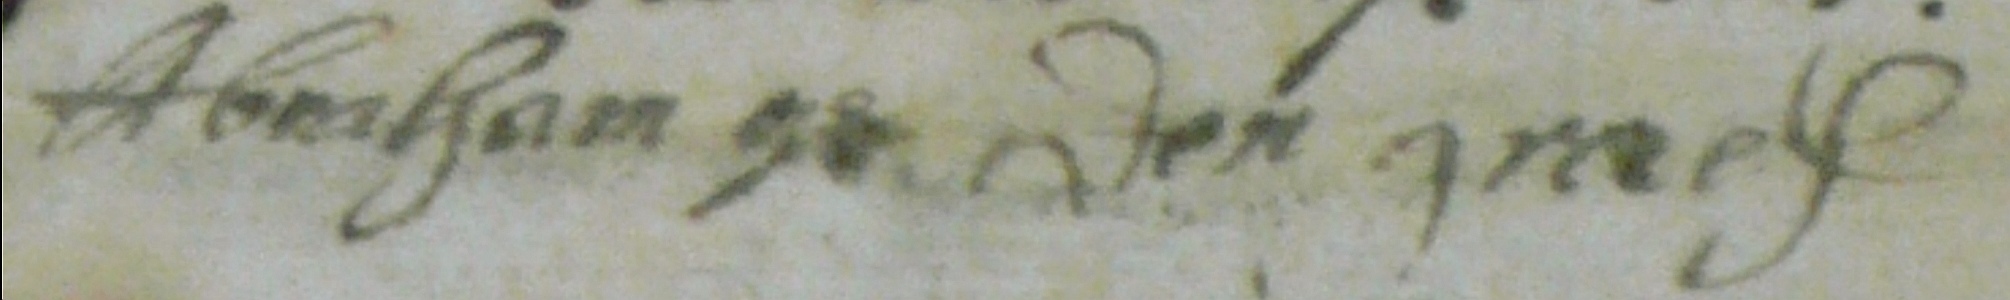
Signature of: abraham op den graeff